Question: What are the imaging findings?
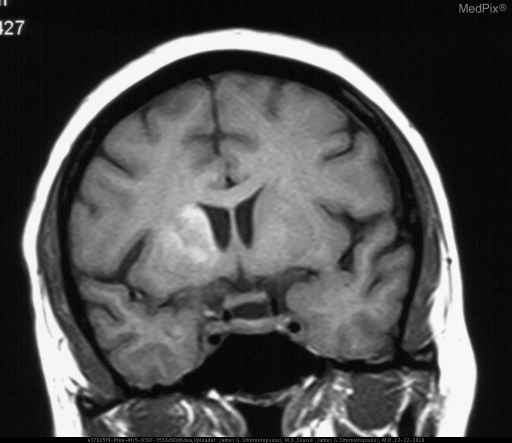
Answer: The imaging shows » CT (acute)
•  abnormal hyper-attenuation in the right basal ganglia
   (putamen and caudate head)
•  old left basal ganglia lacunar infarct
•  bilateral cerebellar wedge lesions

» MRI (subacute - 3 days)
•  T1W hyperintensity in the same region as hyper-attenuation on CT
   (putamen and caudate head)
•  T2W hypointensity in basal ganglia - putamen and caudate head Abnormal hyperintensity in the right basal ganglia.  This is "anatomic" in size and shape, corresponding to the lenticular nucleus and the head of the caudate nucleus..